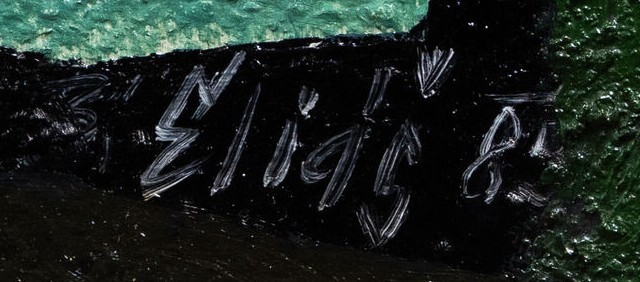
Signature of: bohumil eliáš